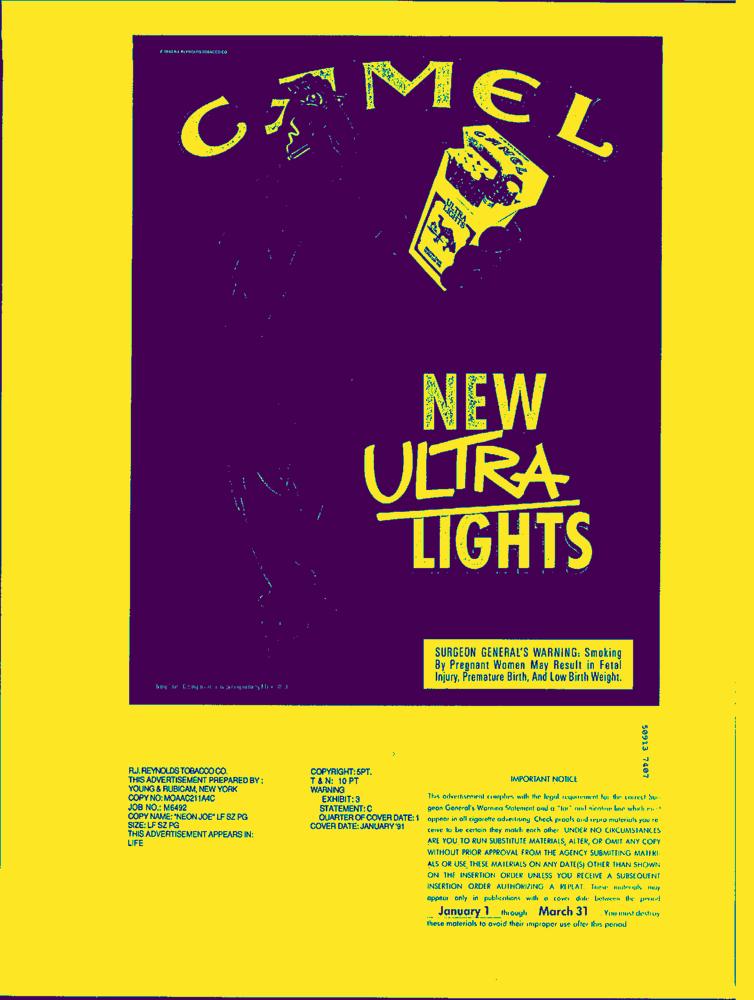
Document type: AD